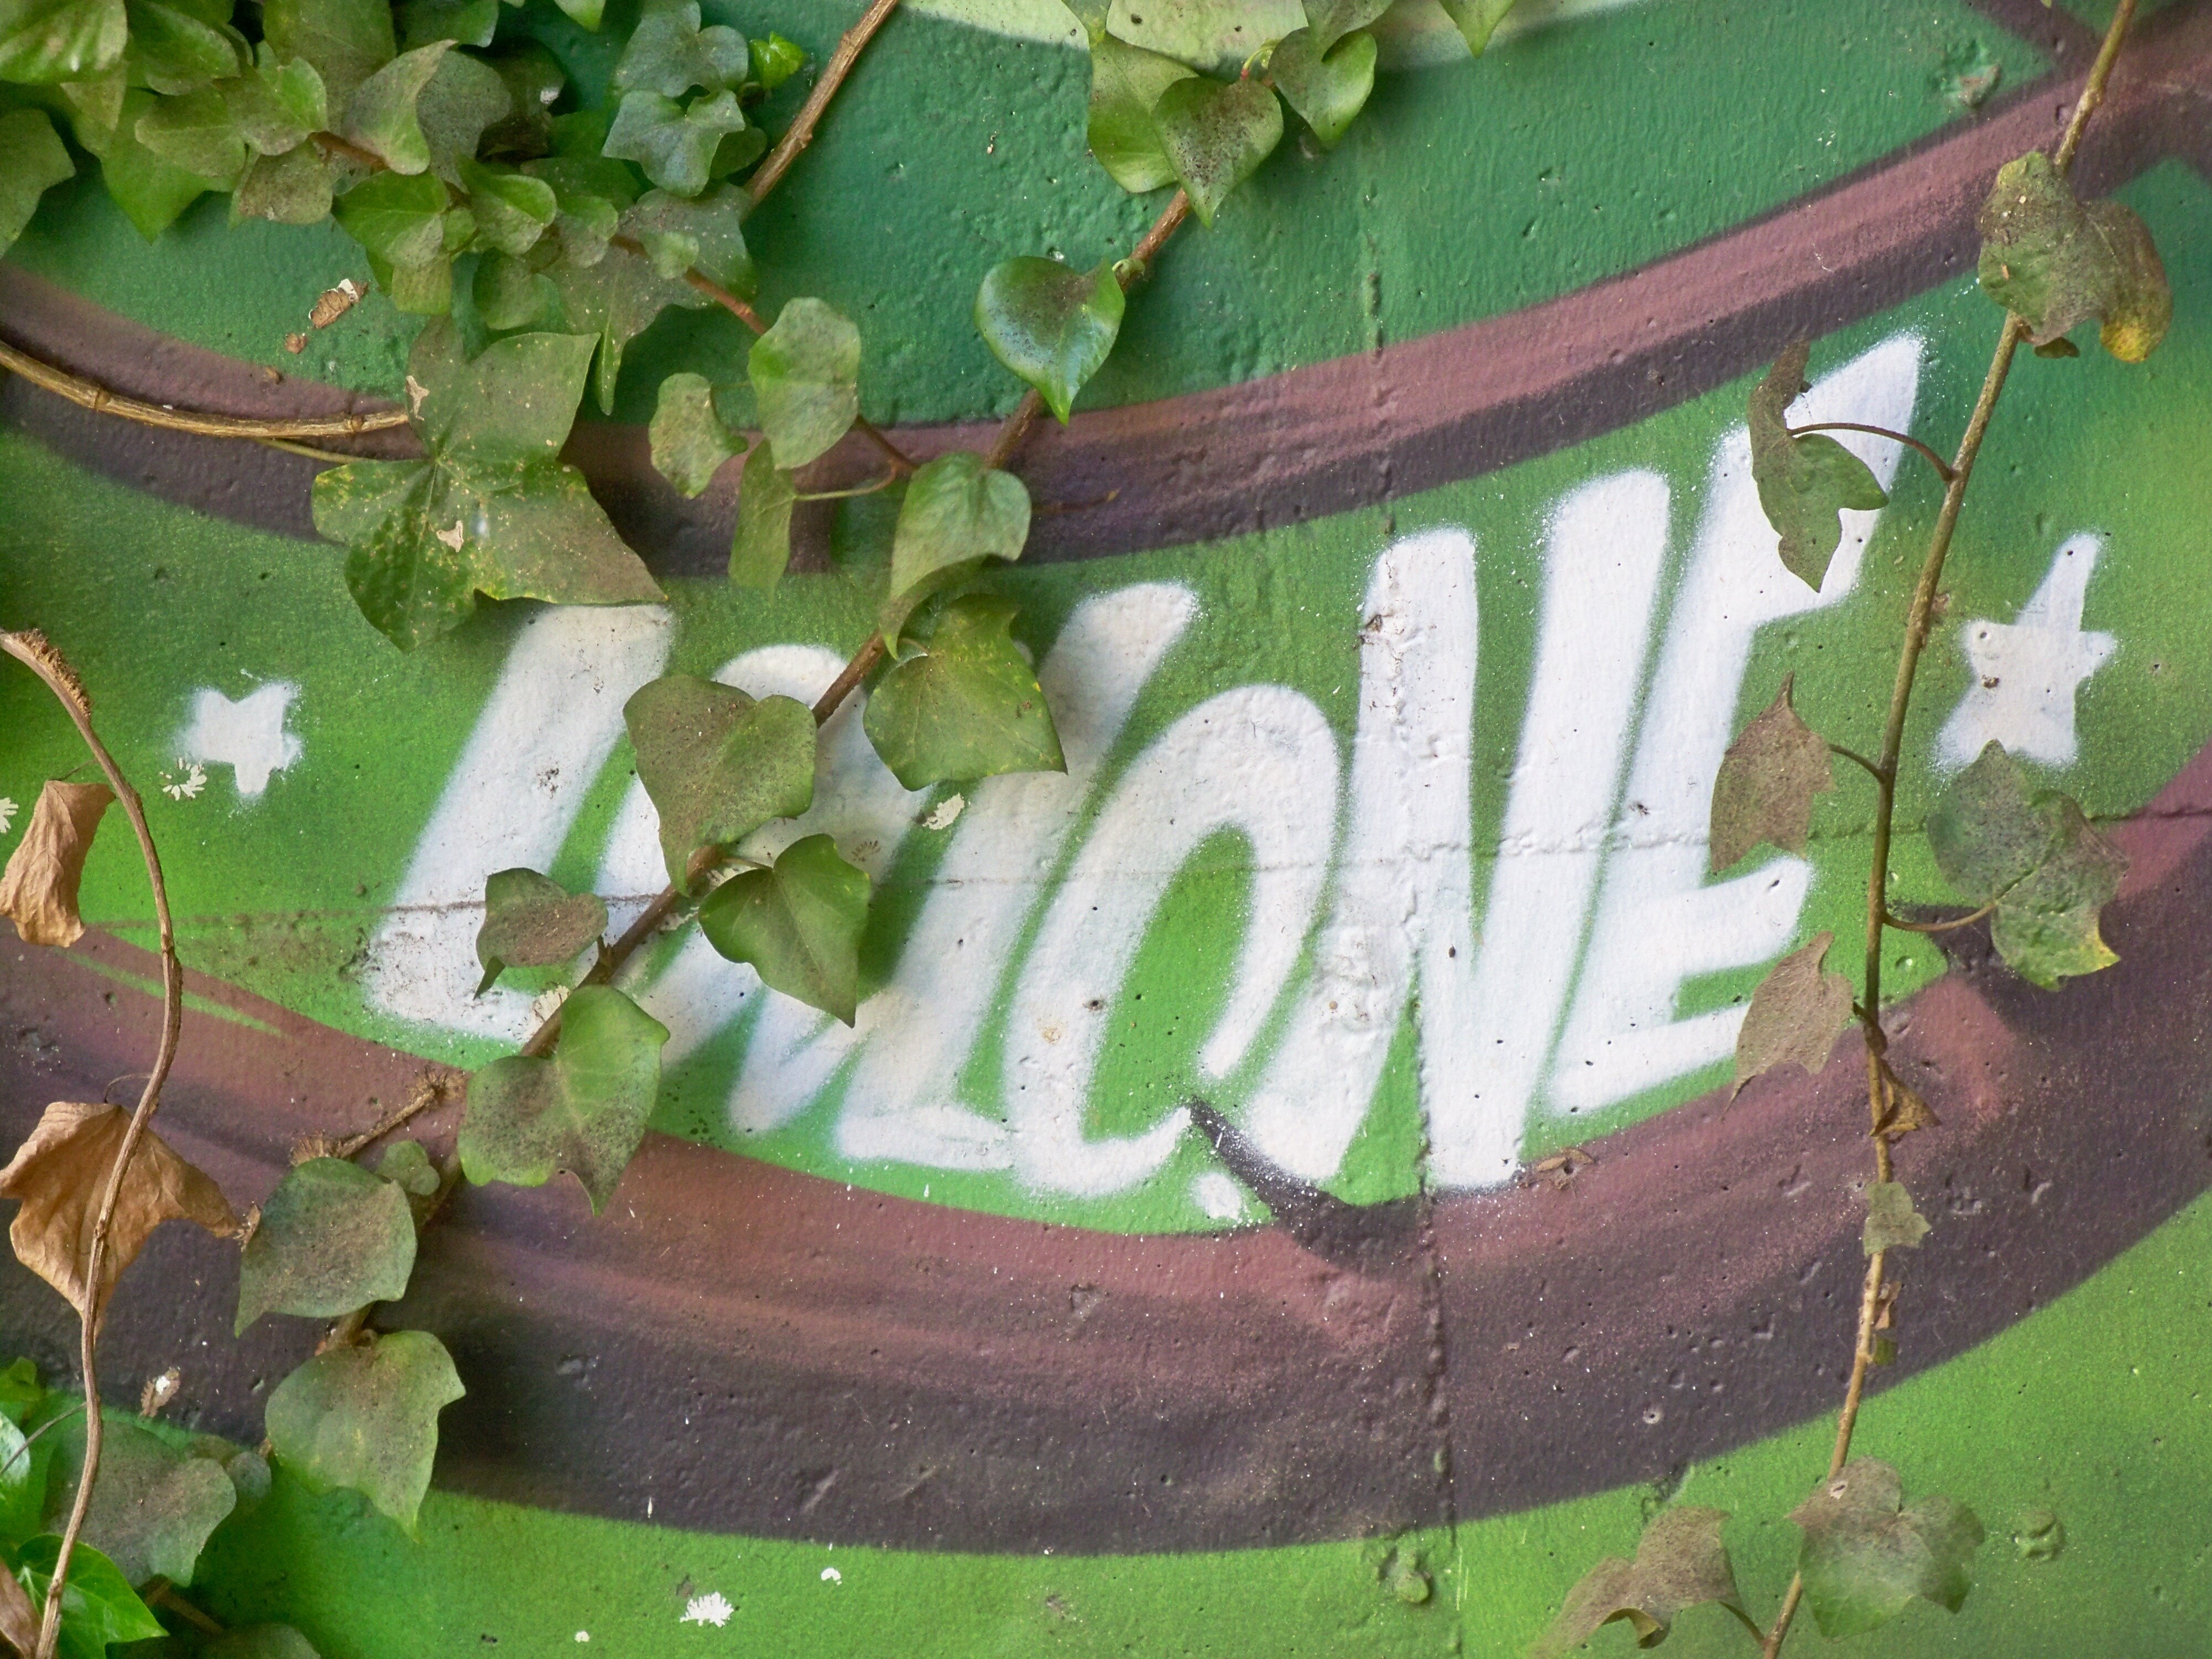
Signature of: lalo luque